Please extract the written amount, numerical amount, recipient's name, date on the cheque, and the bank's name from the image.
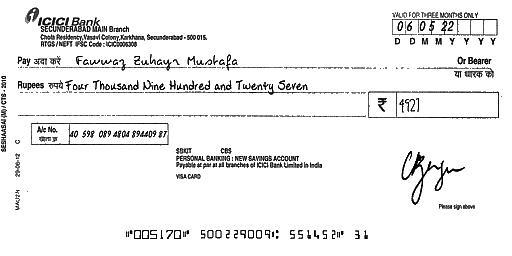
amt_in_words: Four Thousand Nine Hundred and Twenty Seven
amt_in_figures: 4927
payee_name: Fawwaz Zuhayr Mustafa
bank_name: ICICI Bank
cheque_date: 06/05/22